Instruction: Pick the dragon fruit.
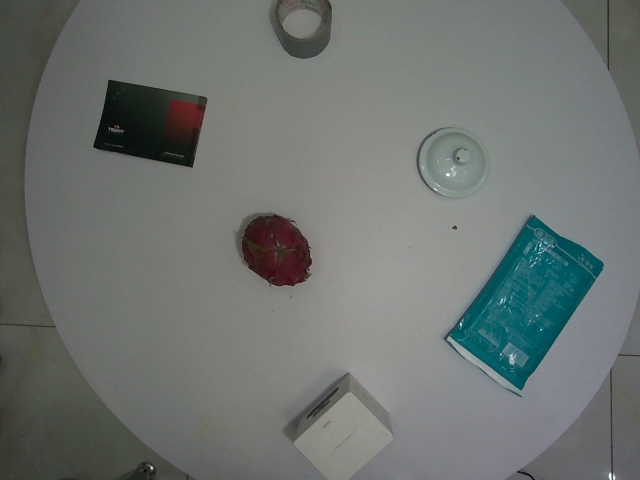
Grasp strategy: vertical